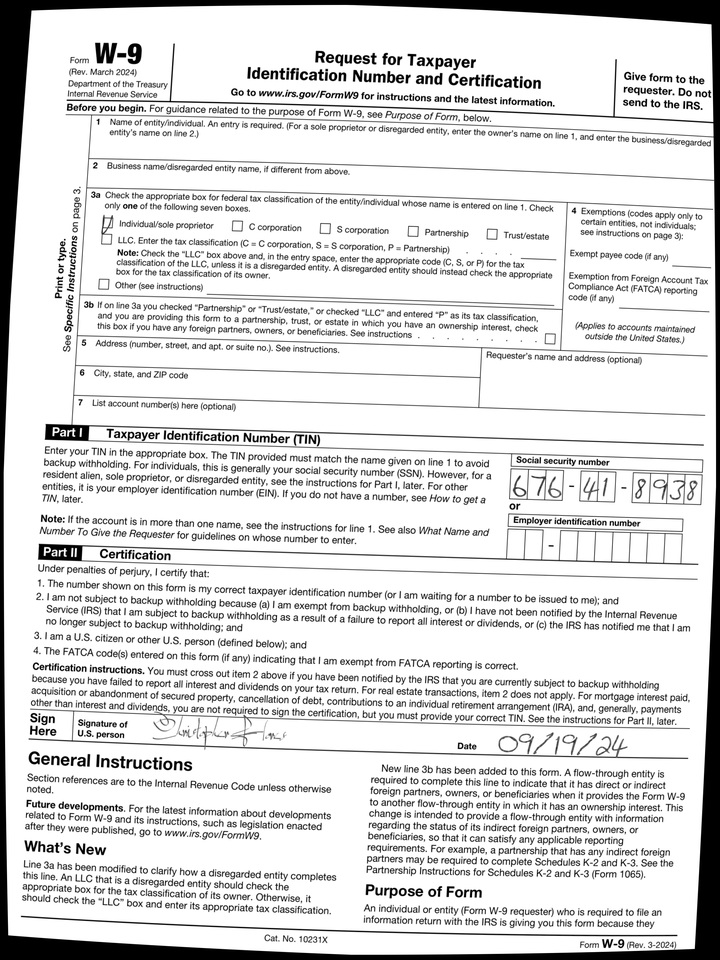
cbx: yes
ssn: 676418938
sdt: 09/19/24